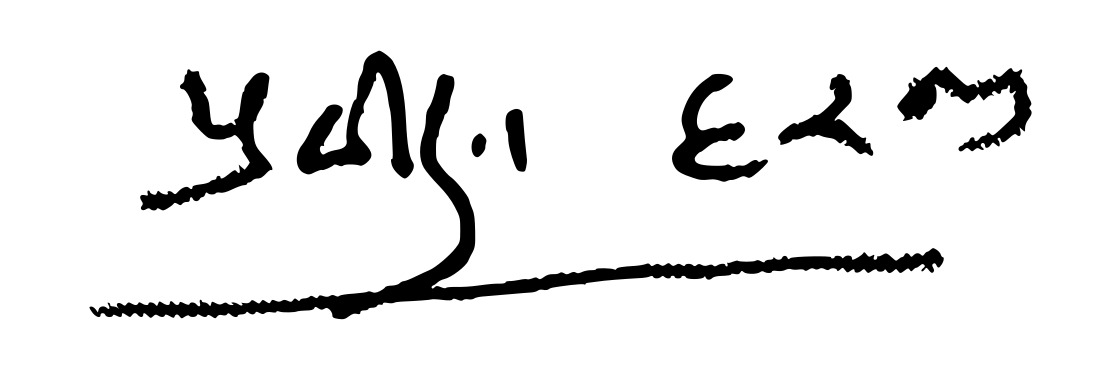
Signature of: pravin darji